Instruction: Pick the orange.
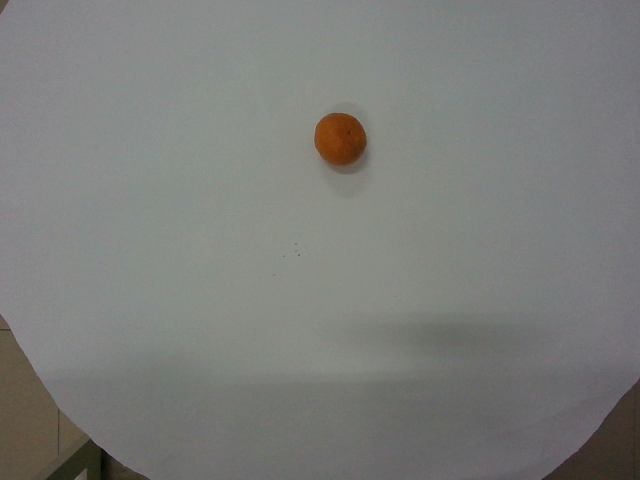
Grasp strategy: vertical